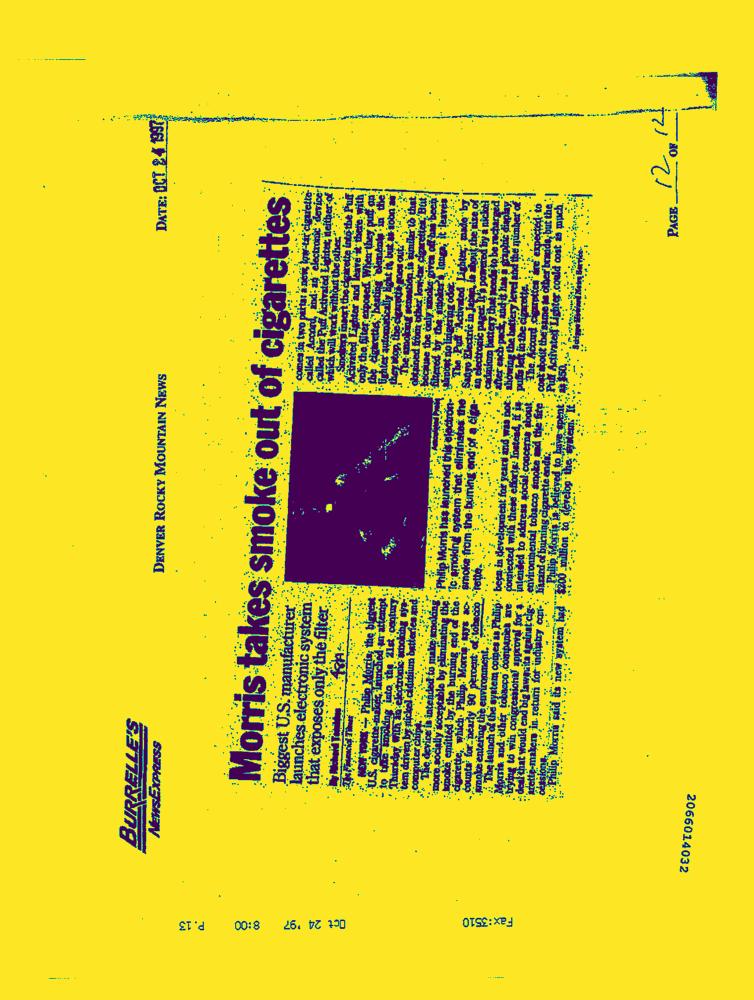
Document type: News-Article